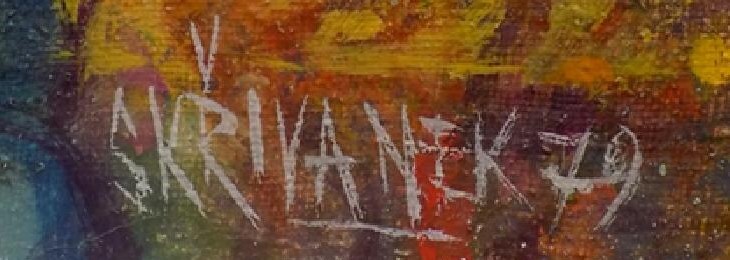
Signature of: jaromír skřivánek